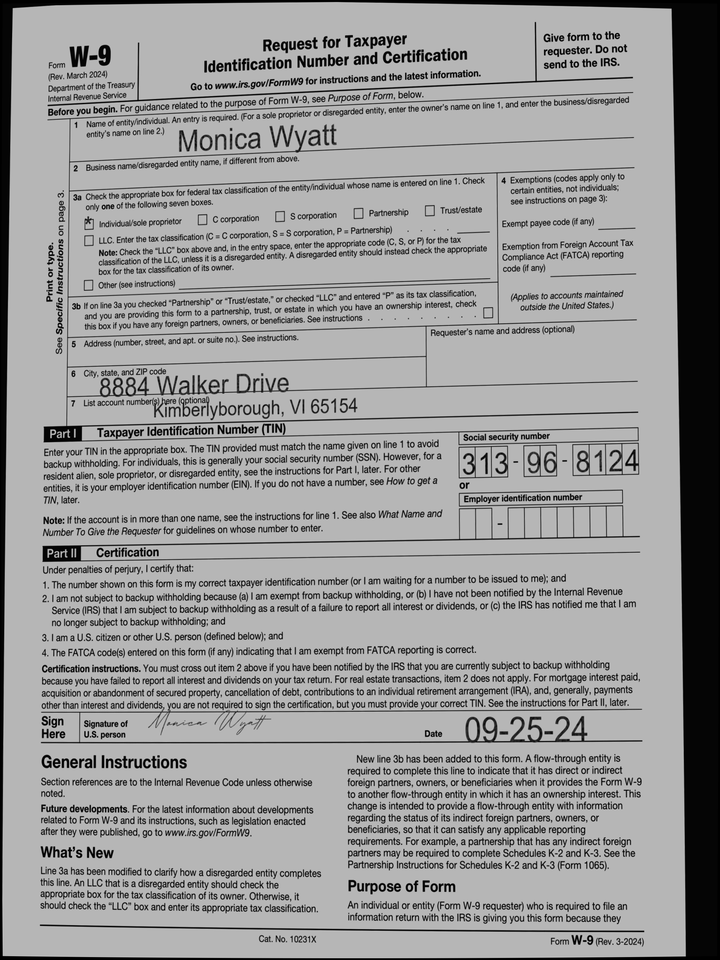
adr1: 8884 Walker Drive
adr2: Kimberlyborough, VI 65154
cbx: yes
ssn: 313968124
enm: Monica Wyatt
sdt: 09-25-24